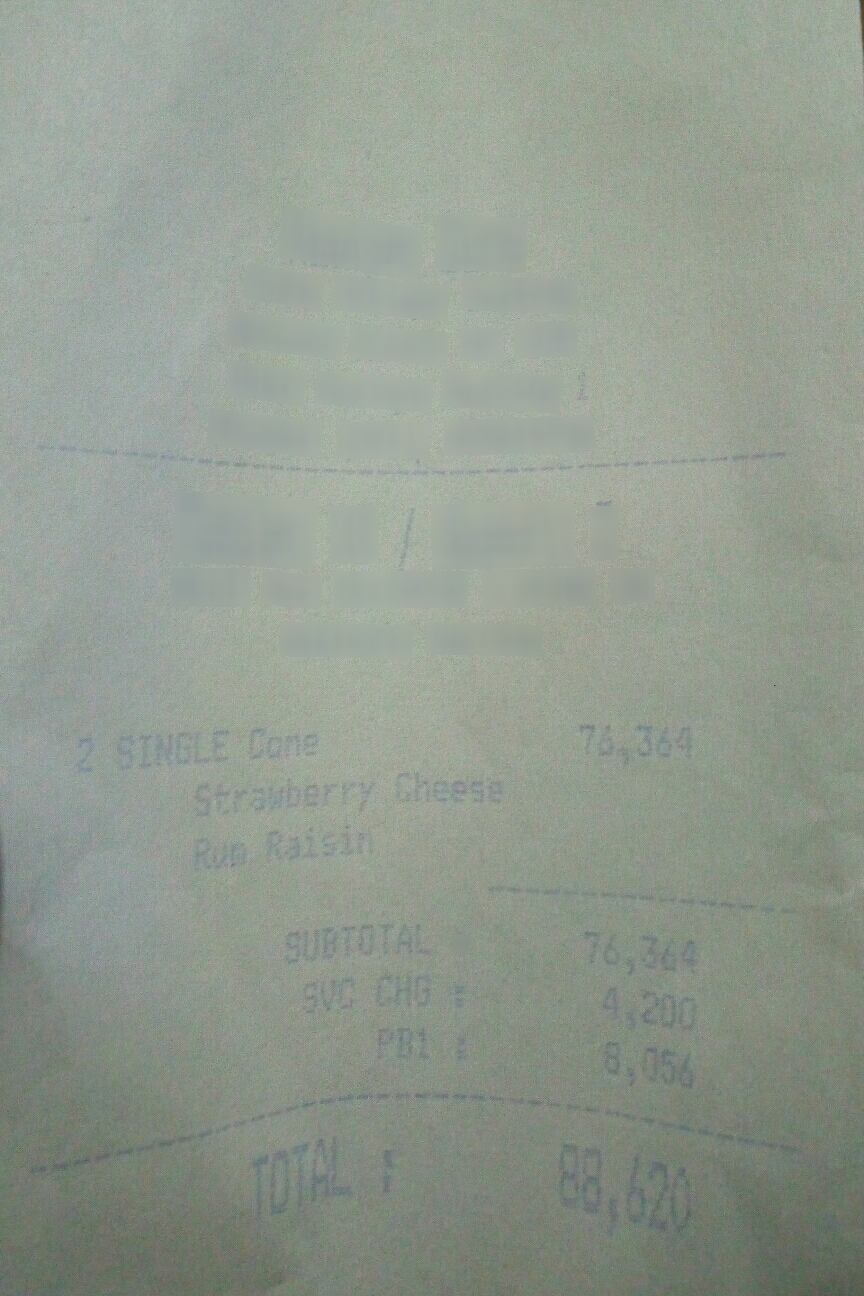
Number of items: 4
Subtotal: 76.364
Service charge: 4,200
Tax: 8.056
Total: 88.620
OCR text regions:
text: 2
text: SINGLE
text: Cone
text: 76,364
text: Strawberry
text: Cheese
text: Run
text: Raisin
text: 88.620
text: SUBTOTAL
text: 76.364
text: SVO
text: CHG
text: 4,200
text: PB1
text: 8.056